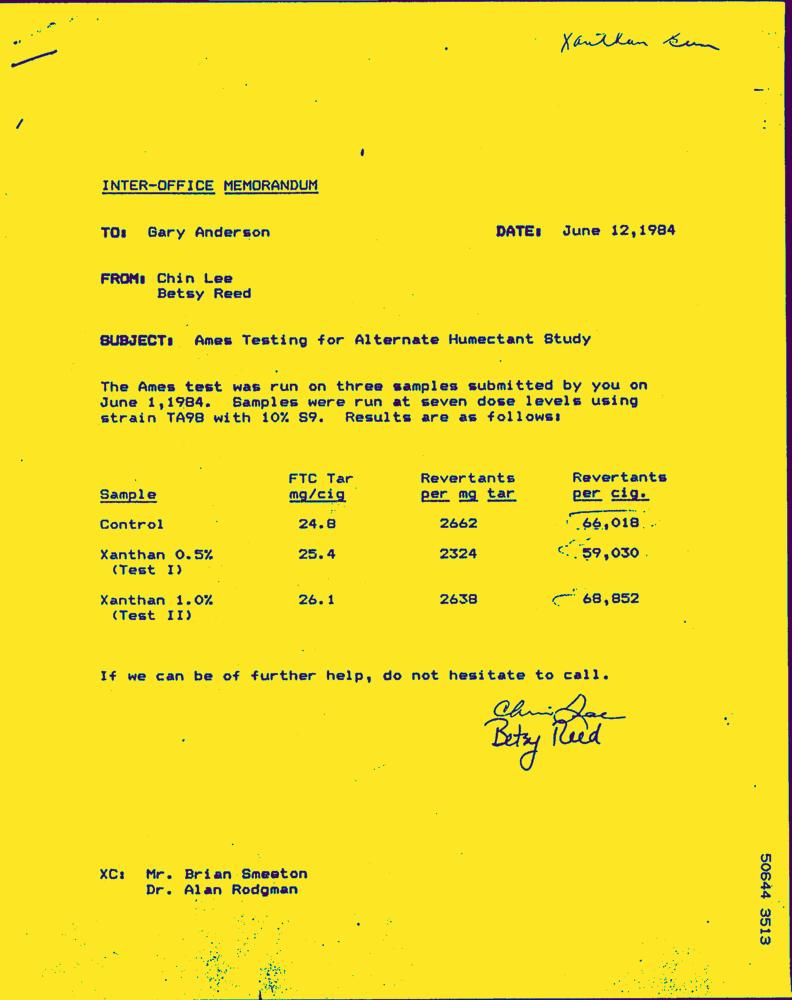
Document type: Letter-Doc